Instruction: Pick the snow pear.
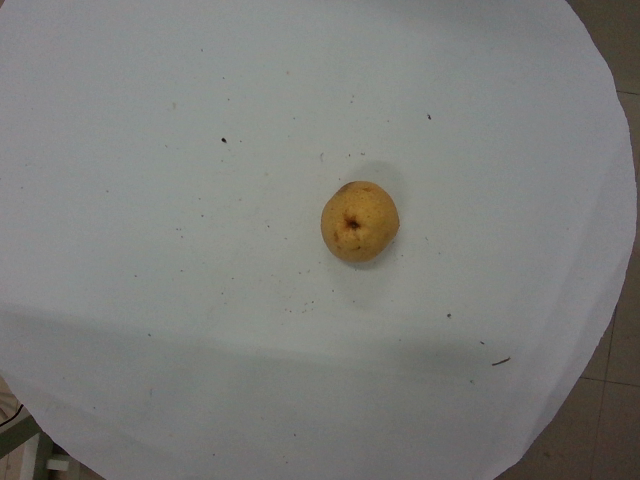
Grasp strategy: vertical